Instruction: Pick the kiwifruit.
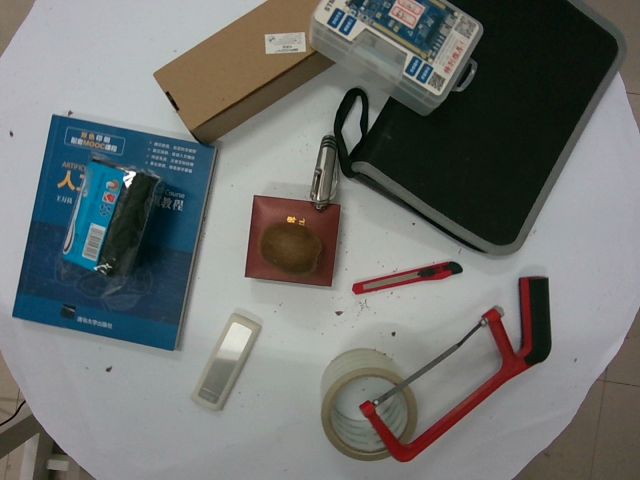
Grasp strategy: vertical